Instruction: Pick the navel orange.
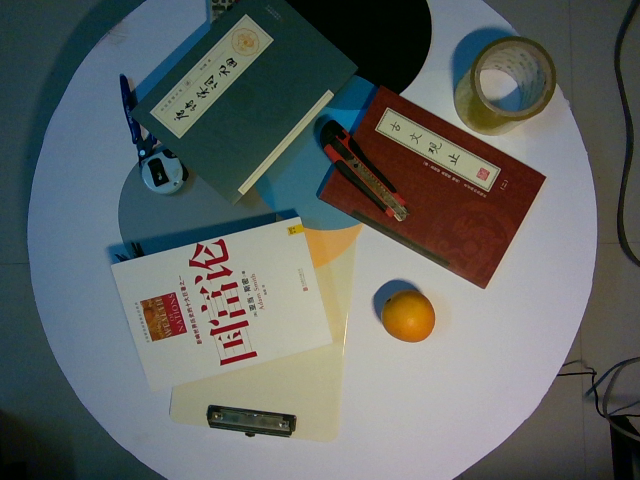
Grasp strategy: vertical